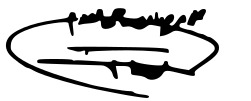
Signature of: gholamreza mesbahi moghaddam